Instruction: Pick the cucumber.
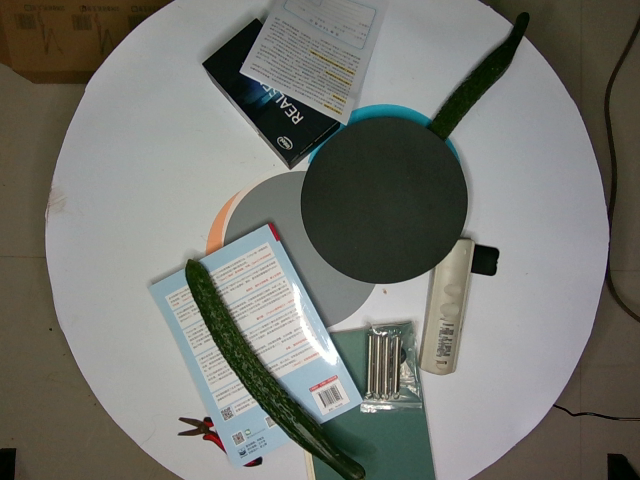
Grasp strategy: vertical